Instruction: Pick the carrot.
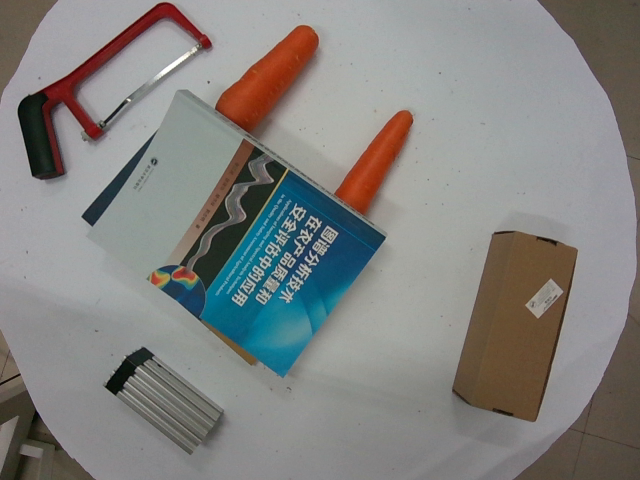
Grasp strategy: vertical